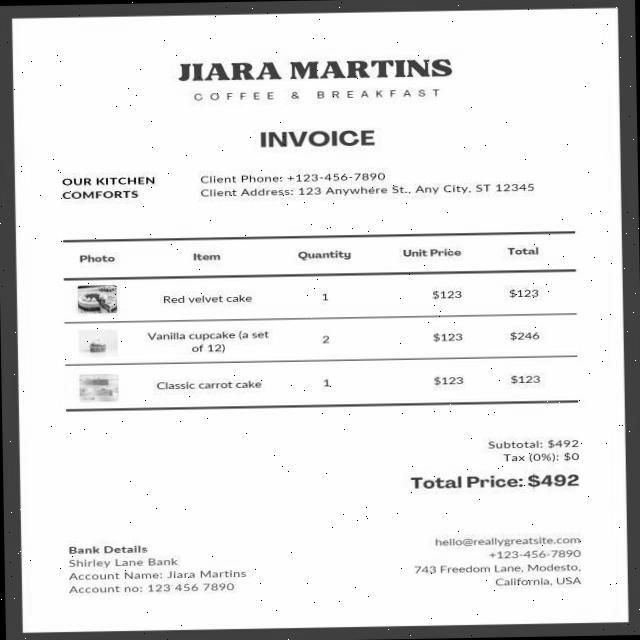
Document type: Invoice